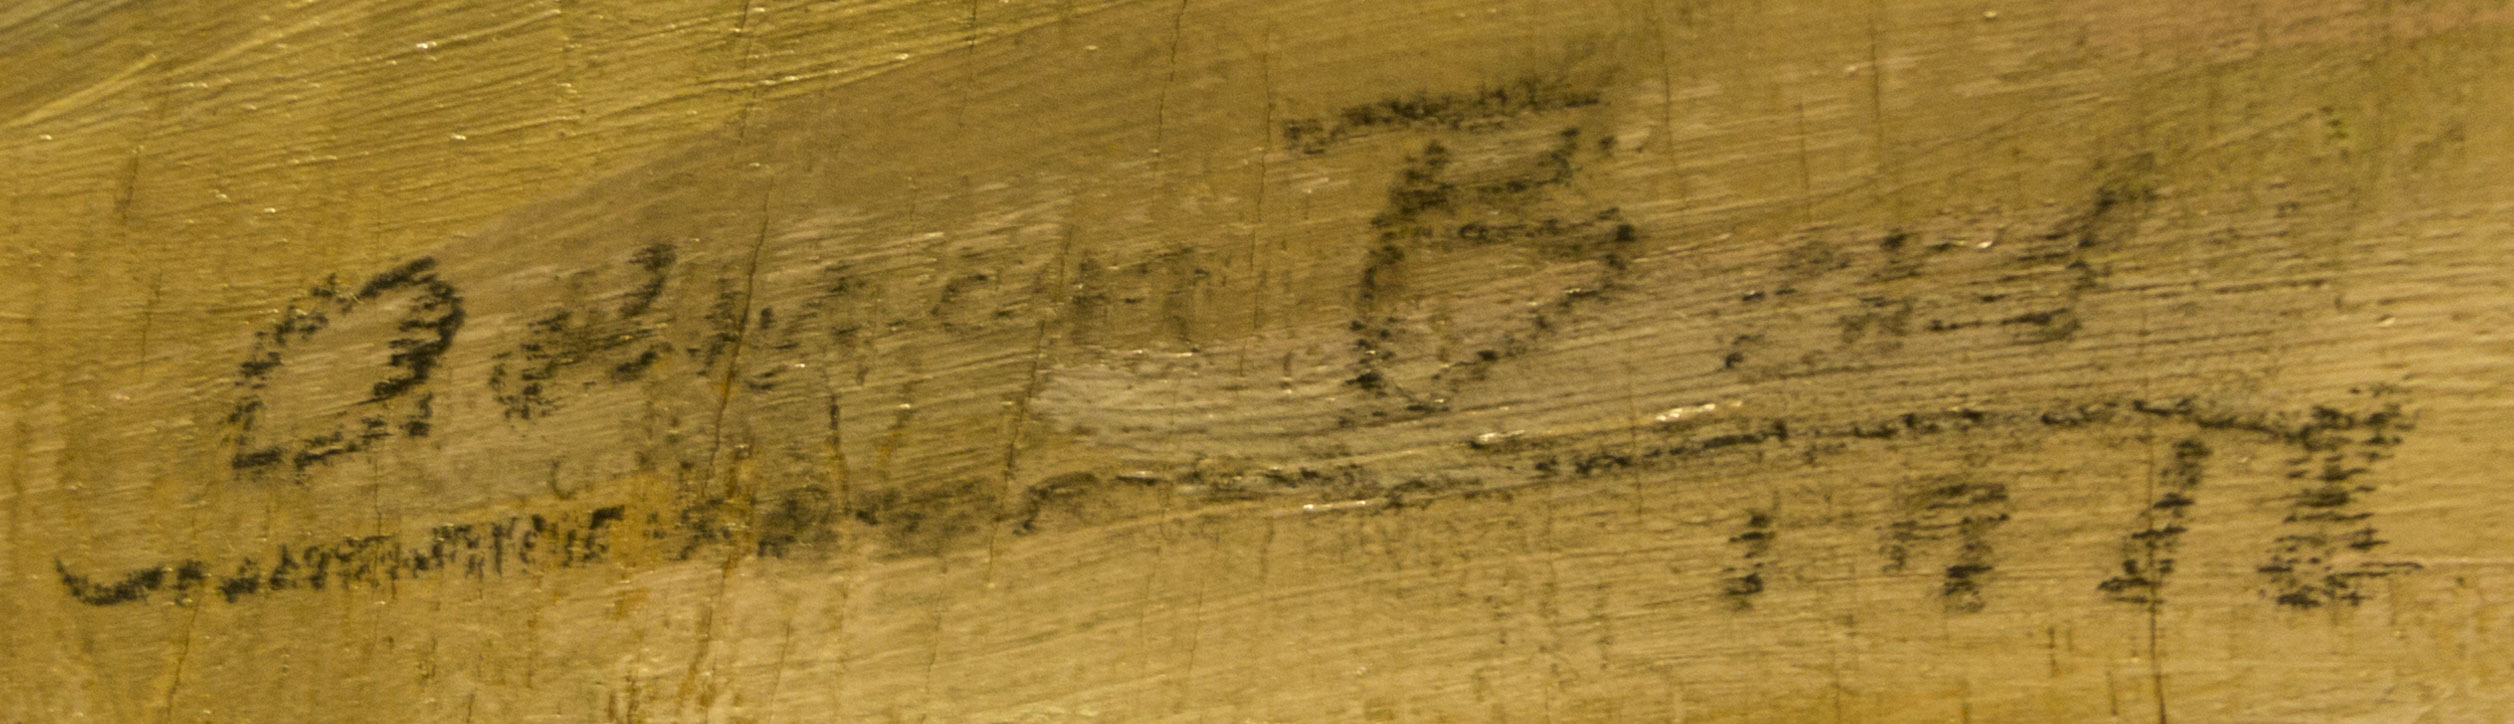
Signature of: adrien bas